Question: What could the diagnosis suggest?
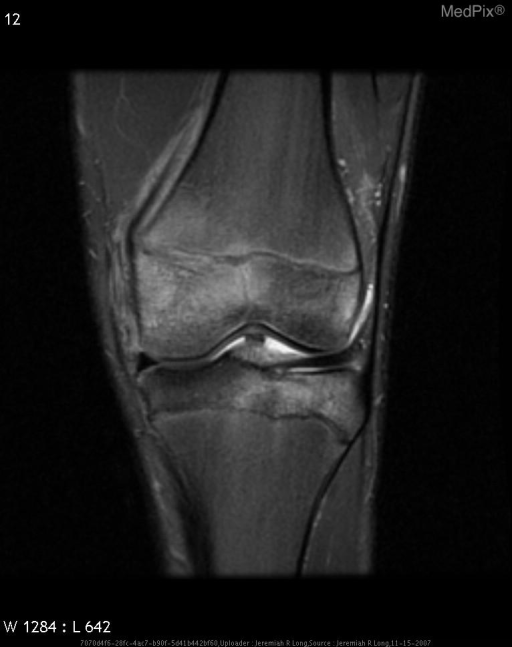
Answer: The possible diagnosis includes Salter Harris type III fracture.